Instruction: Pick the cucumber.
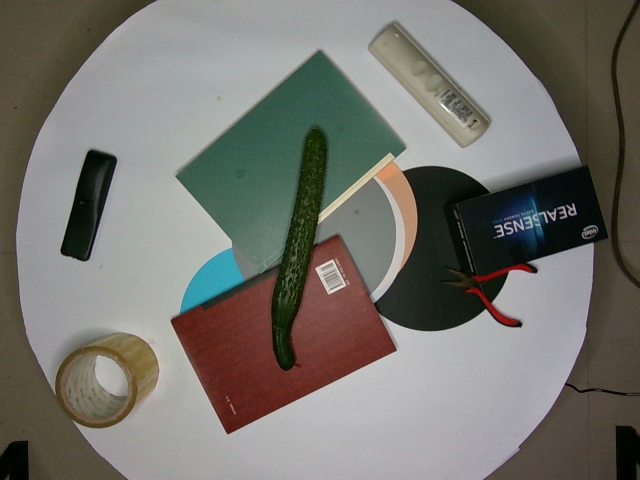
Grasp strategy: vertical